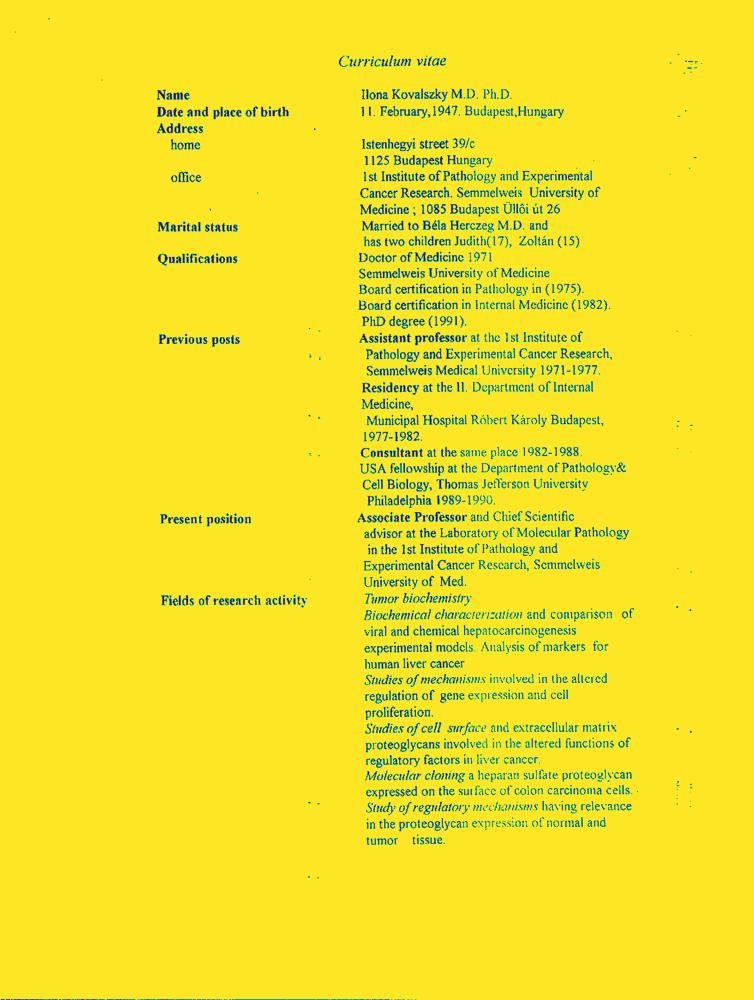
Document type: Resume-Doc